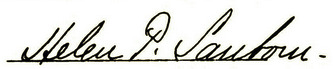
Signature of: helen p sanborn